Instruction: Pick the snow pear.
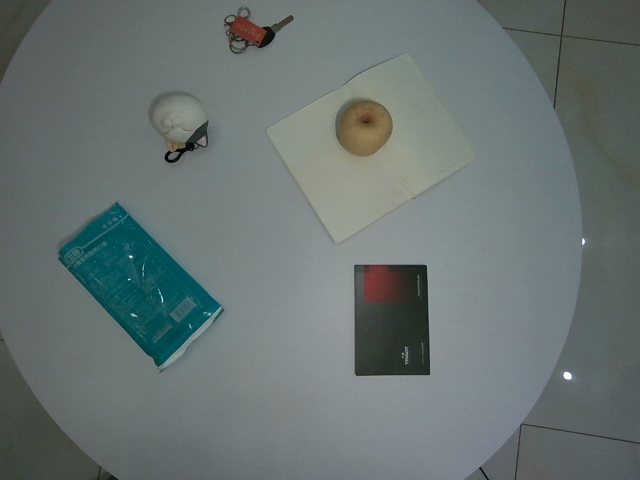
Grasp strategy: vertical